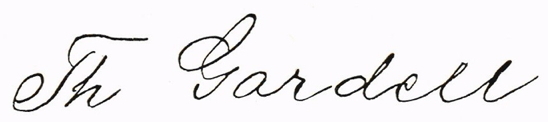
Signature of: theodor gardell